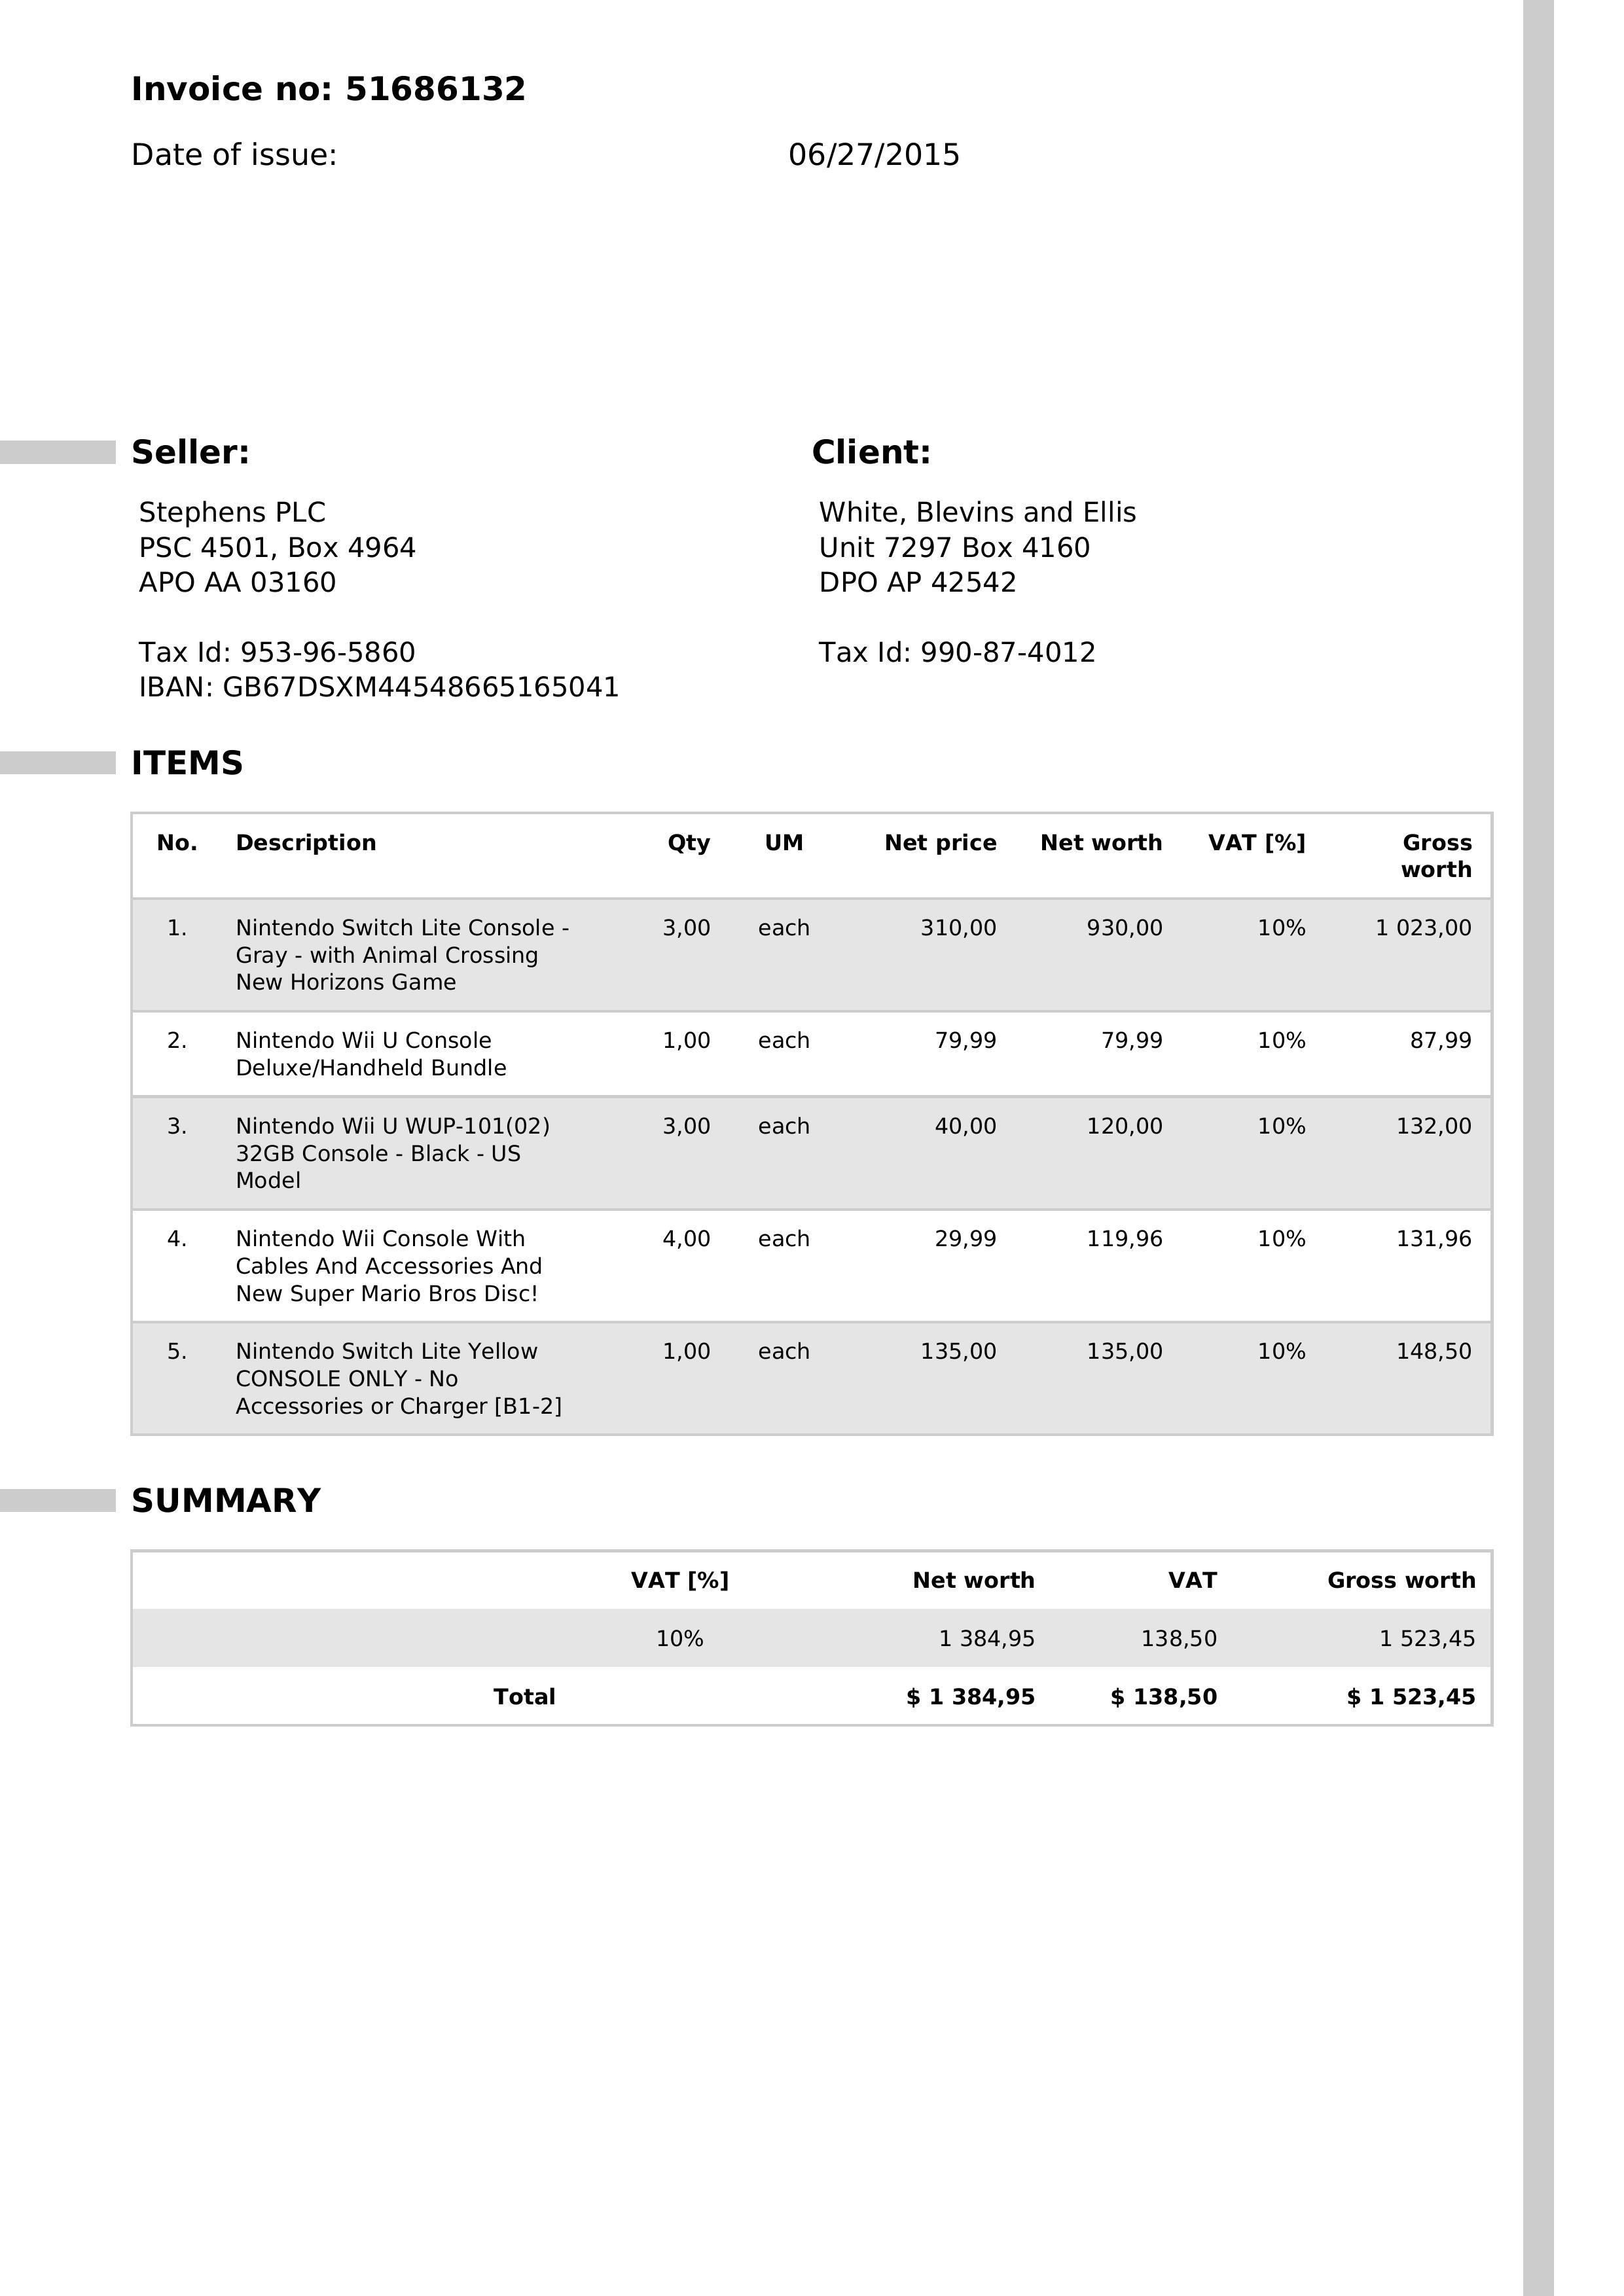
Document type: Invoice